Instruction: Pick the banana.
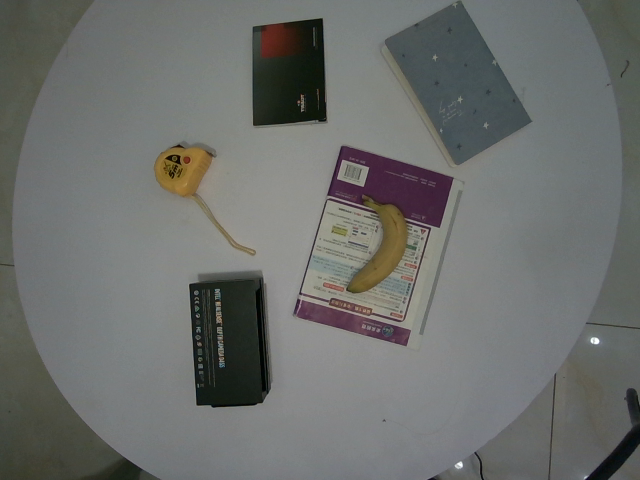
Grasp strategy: vertical